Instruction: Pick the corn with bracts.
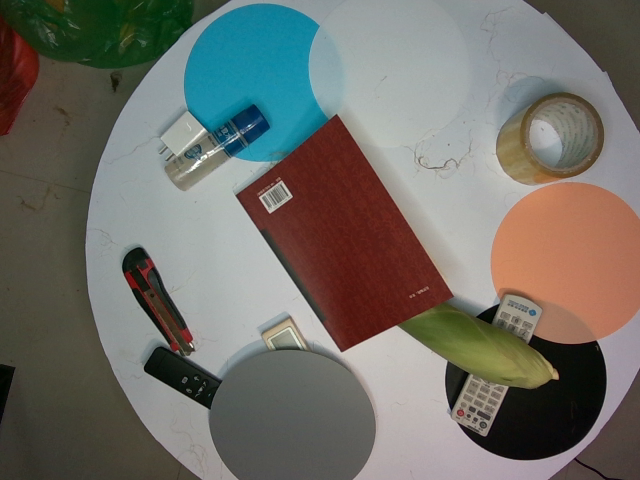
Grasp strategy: vertical